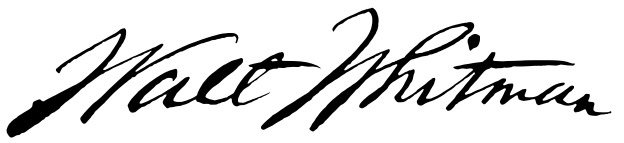
Signature of: walt whitman